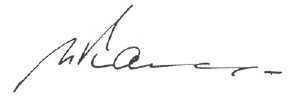
Signature of: islam karimov